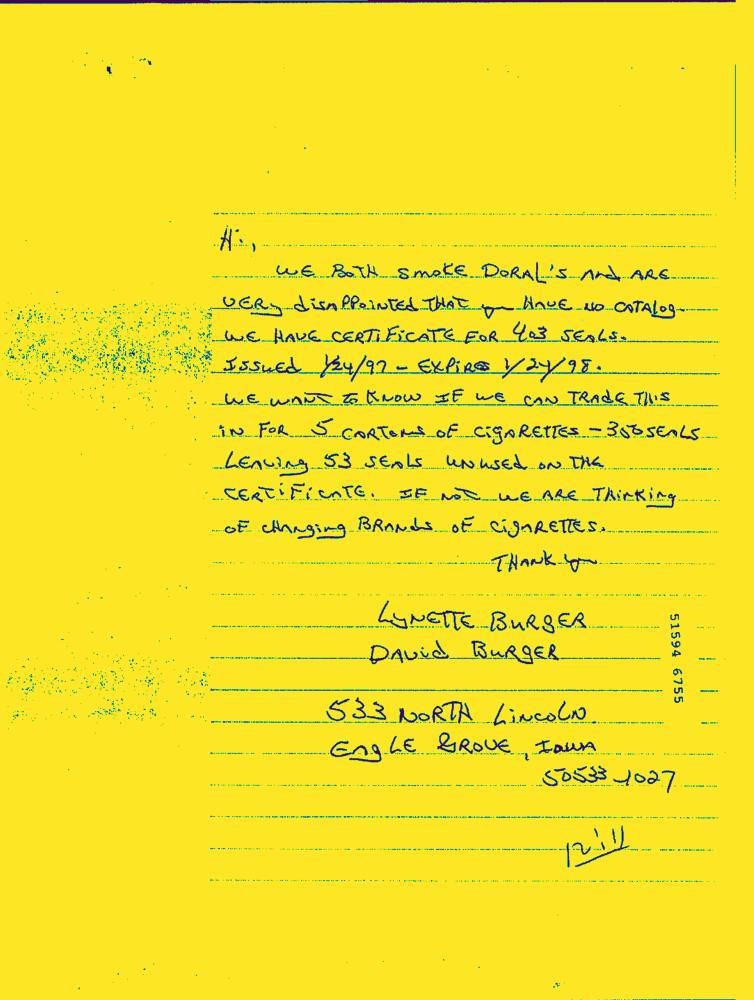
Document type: Hand-Written